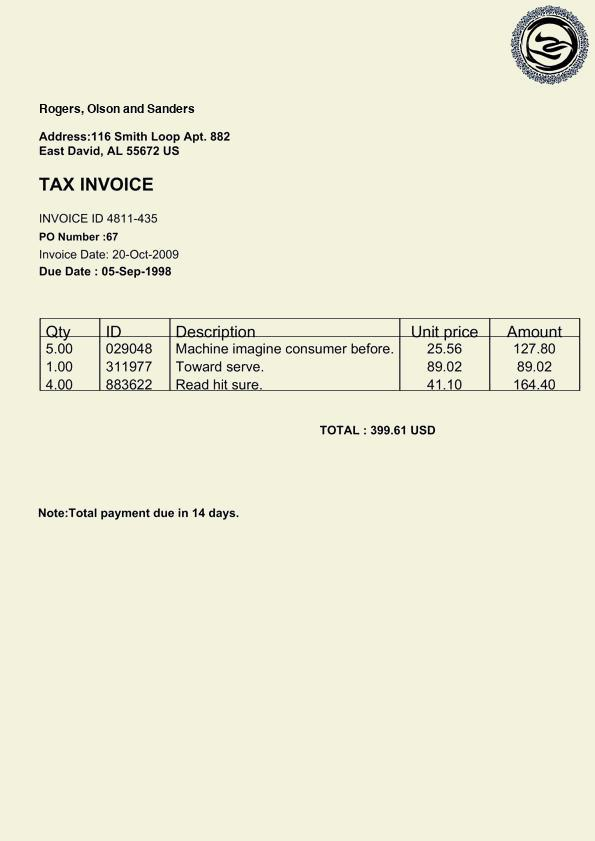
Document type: Invoice